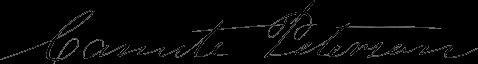
Signature of: canute peterson